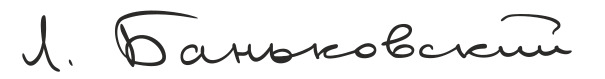
Signature of: lev bankovsky